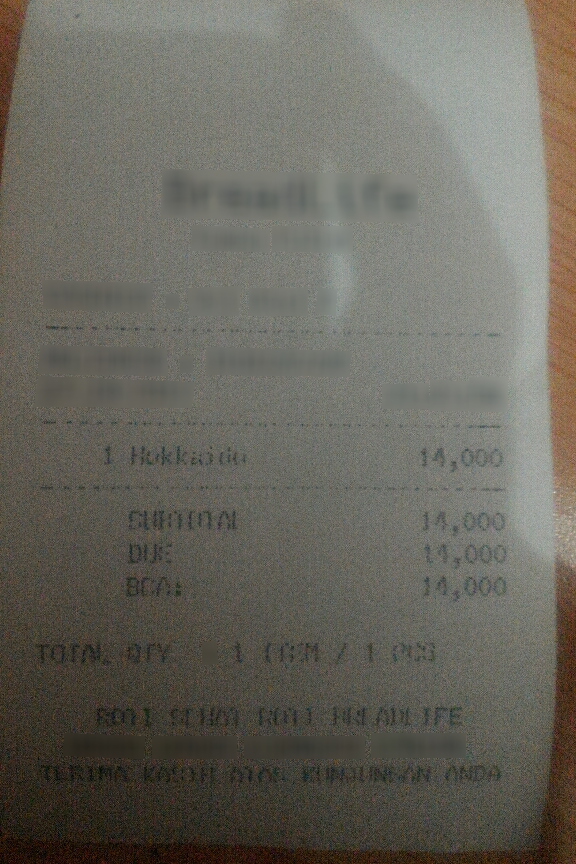
Number of items: 3
Subtotal: 14.000
Total: 14,000
OCR text regions:
text: DUE
text: 14,000
text: BCA:
text: 14,000
text: TOTAI
text: QTY
text: 1
text: 1
text: Hokkaido
text: 14,000
text: SUBTOTAL
text: 14.000